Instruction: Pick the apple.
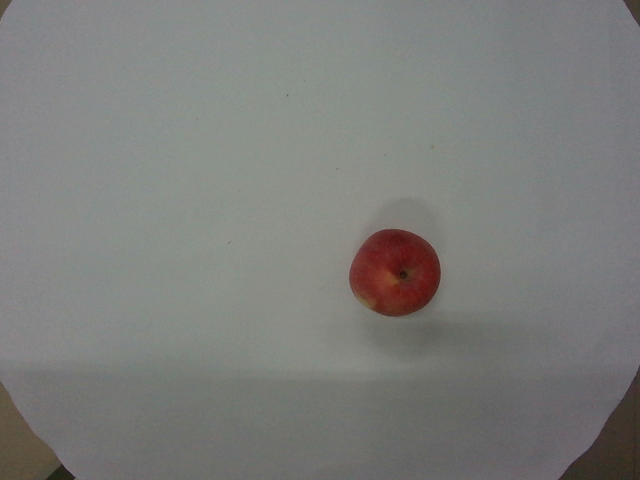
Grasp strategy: vertical